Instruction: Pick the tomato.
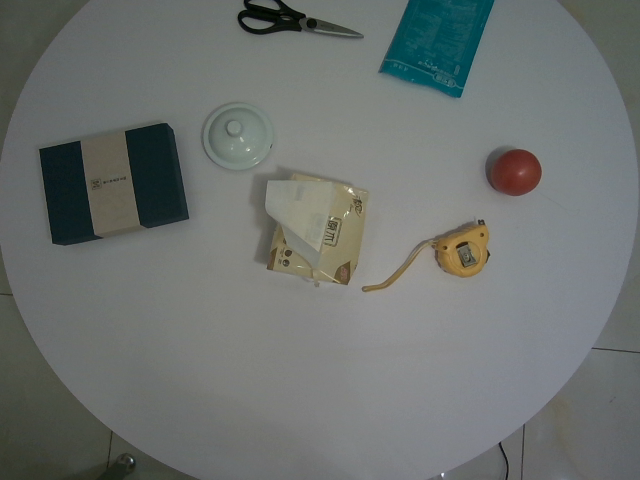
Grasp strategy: vertical